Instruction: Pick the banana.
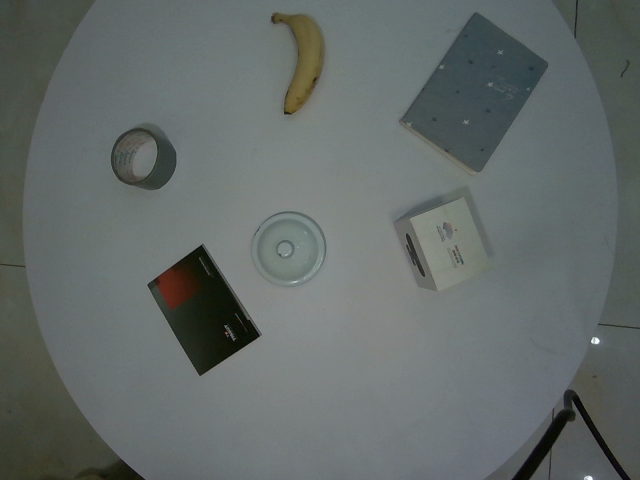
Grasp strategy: vertical